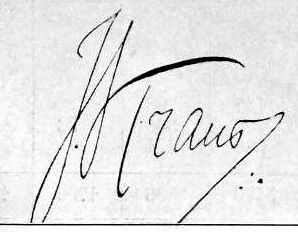
Signature of: jacob kraus